Identify and extract the amount in words, amount in numbers, payee name, cheque date, and bank name from the image.
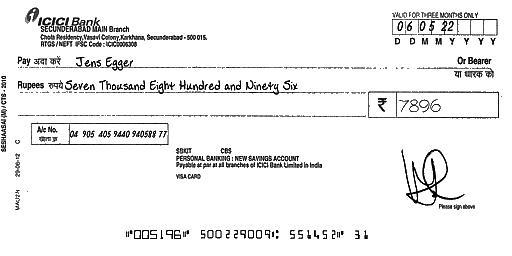
amt_in_words: Seven Thousand Eight Hundred and Ninety Six
amt_in_figures: 7896
payee_name: Jens Egger
bank_name: ICICI Bank
cheque_date: 06/05/22